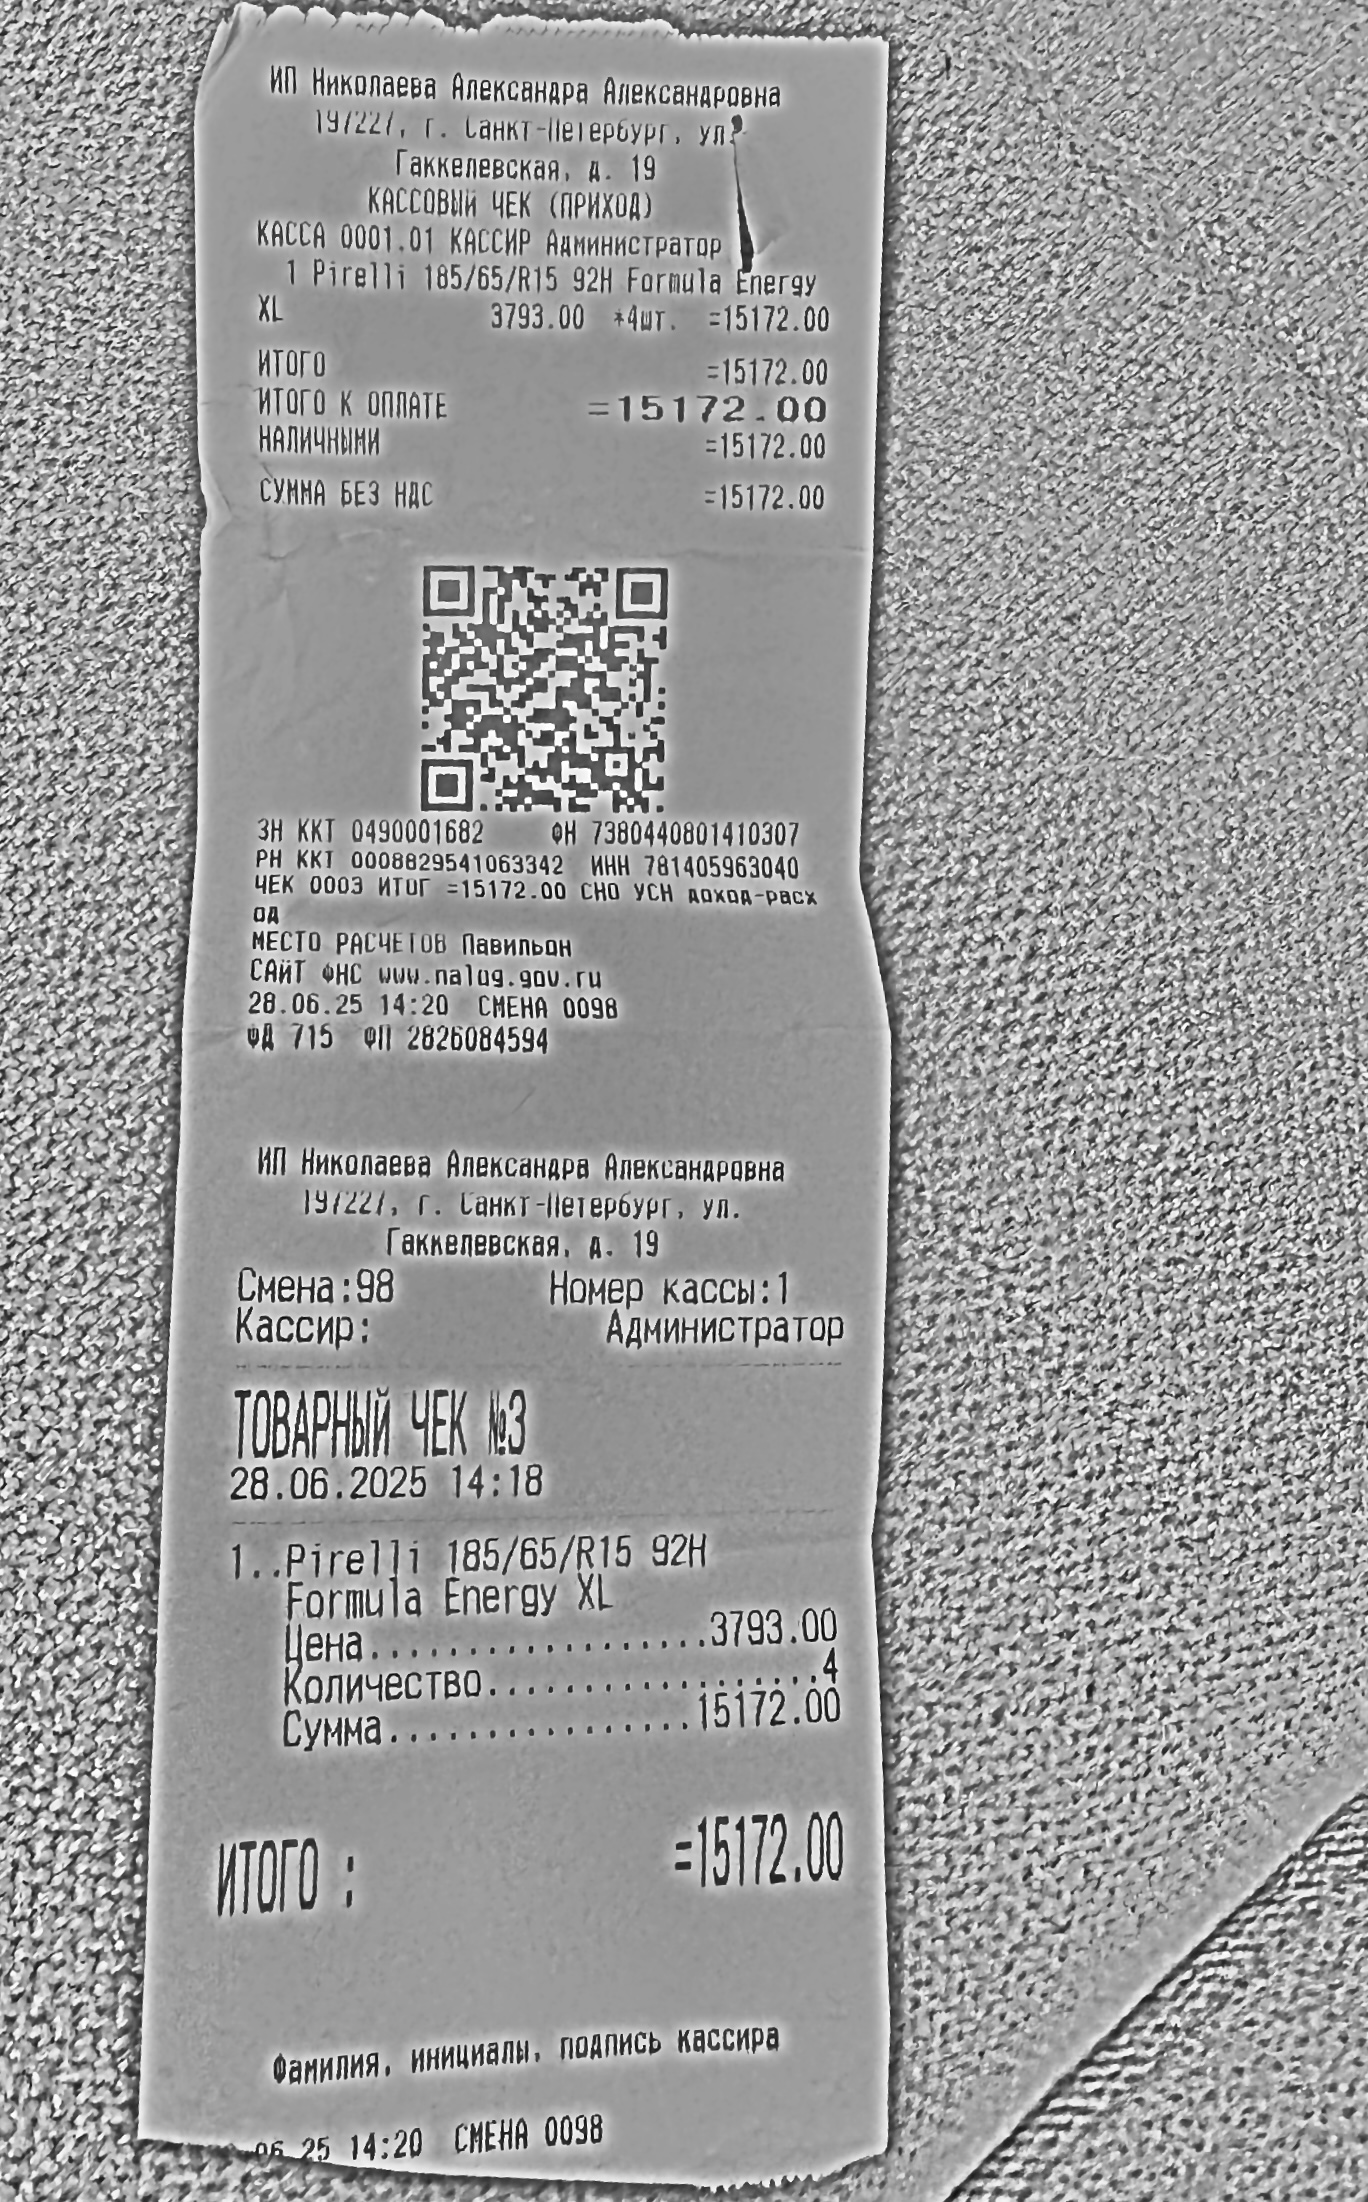
Продавец: ИП Николаева Александра Александровна
ИНН: 781405963040
Дата: 28.06.25
Товары: Pirelli 185/65/R15 92H Formula Energy XL
Количество: 4
Цена: 3793.00
Сумма: 15172.00
Итого: 15172.00